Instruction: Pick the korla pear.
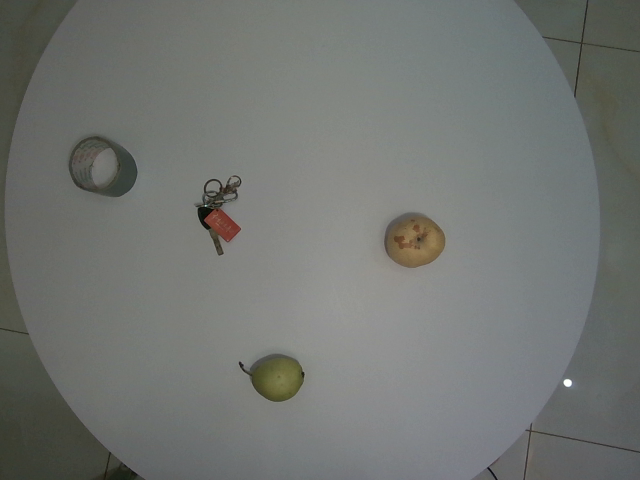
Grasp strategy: vertical